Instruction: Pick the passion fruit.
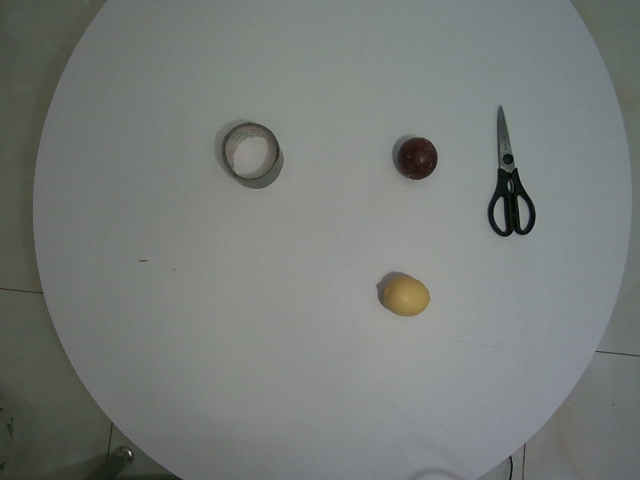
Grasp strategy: vertical